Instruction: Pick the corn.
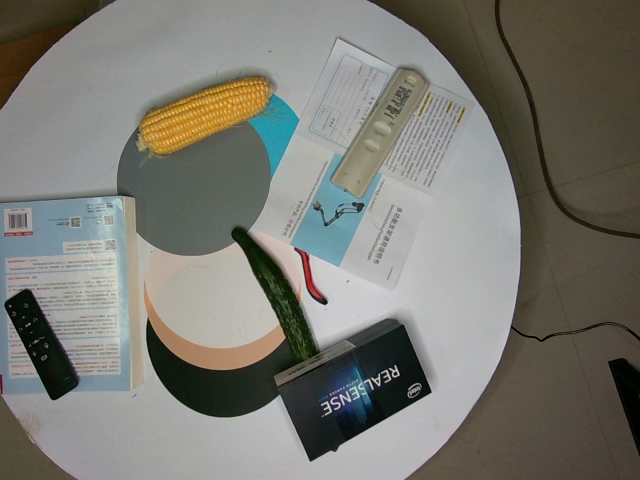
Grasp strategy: vertical